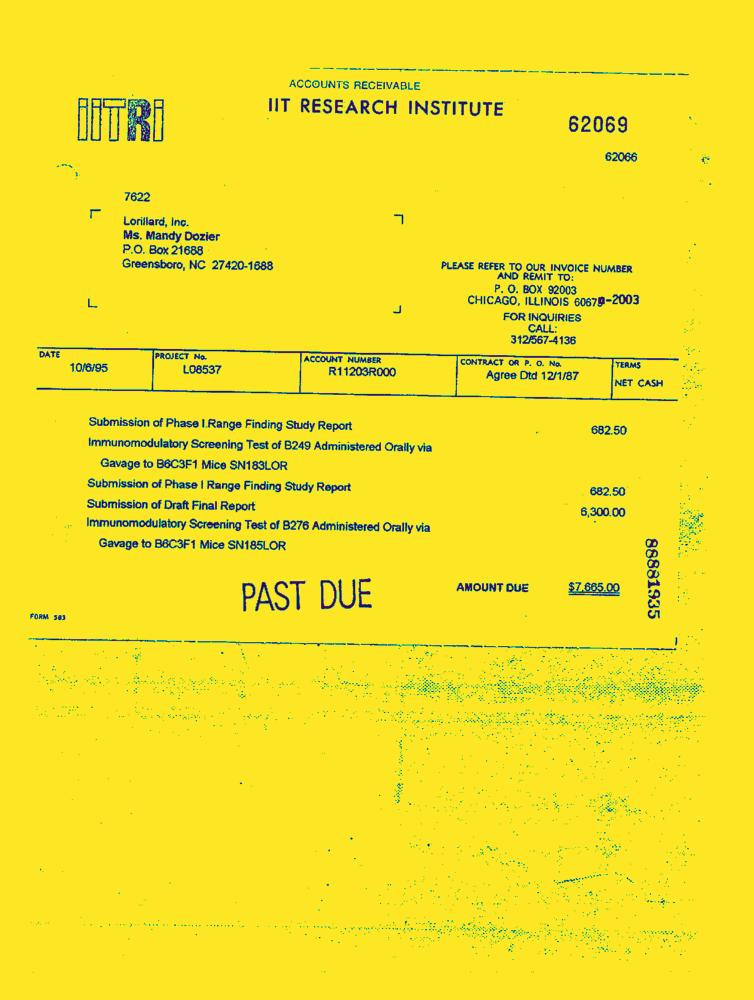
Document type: Invoice-Doc